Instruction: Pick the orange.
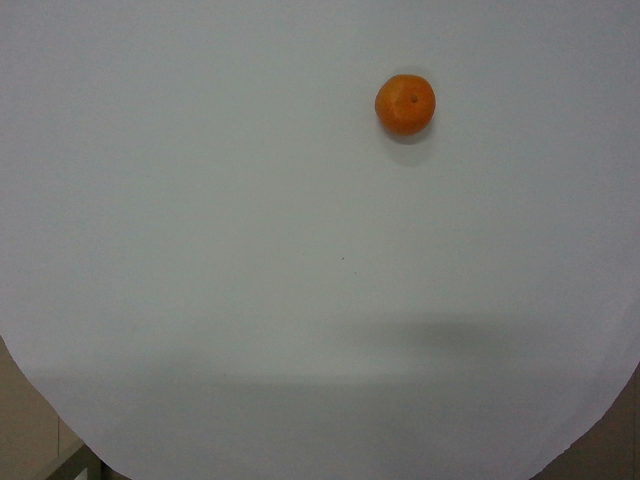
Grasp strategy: vertical